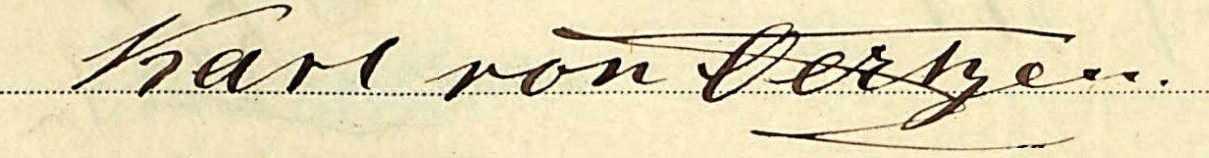
Signature of: karl oertzen